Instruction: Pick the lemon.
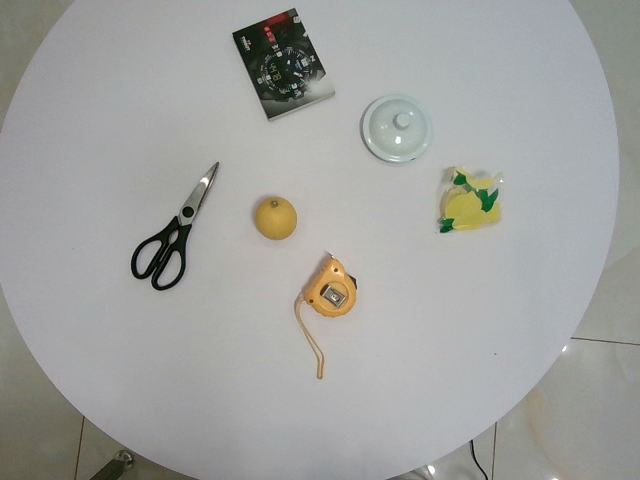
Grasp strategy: vertical